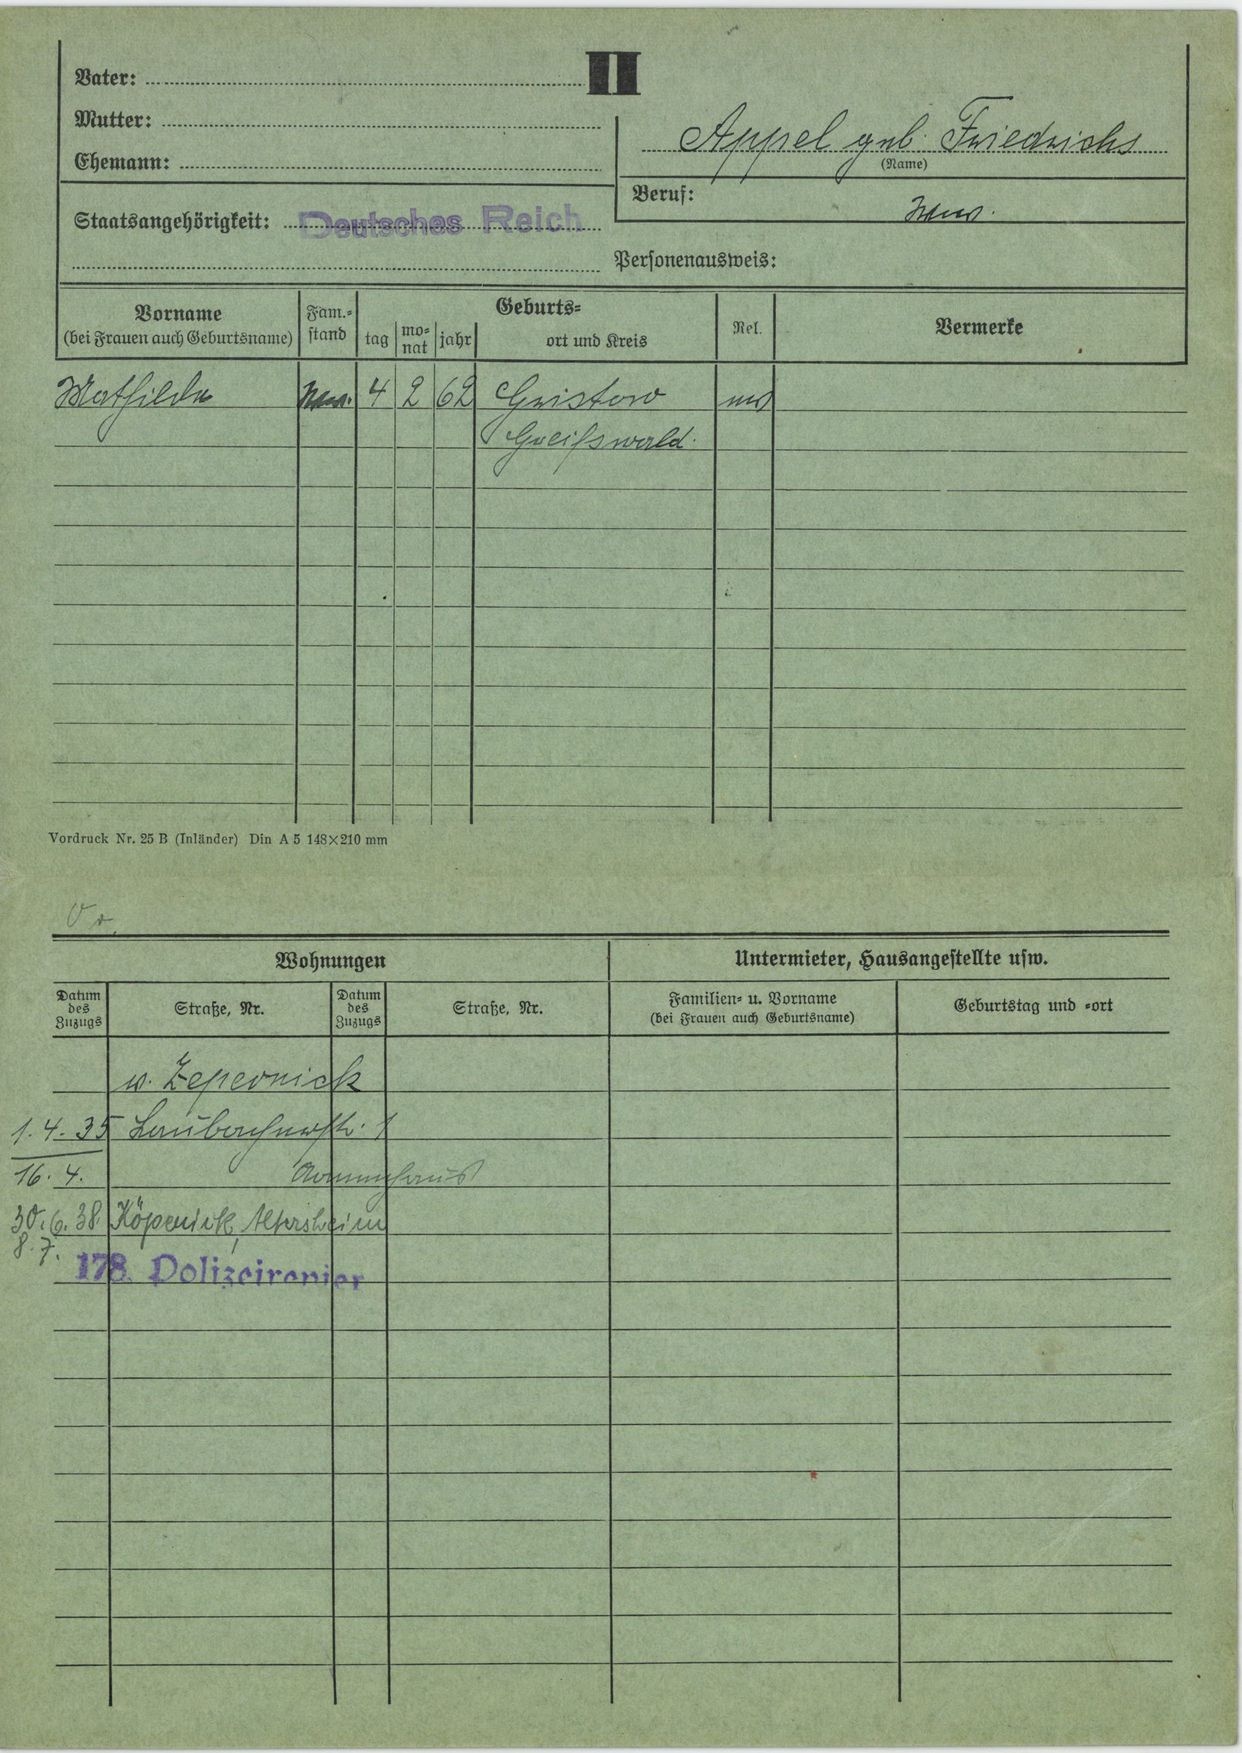
Appel geb. Friedrichs